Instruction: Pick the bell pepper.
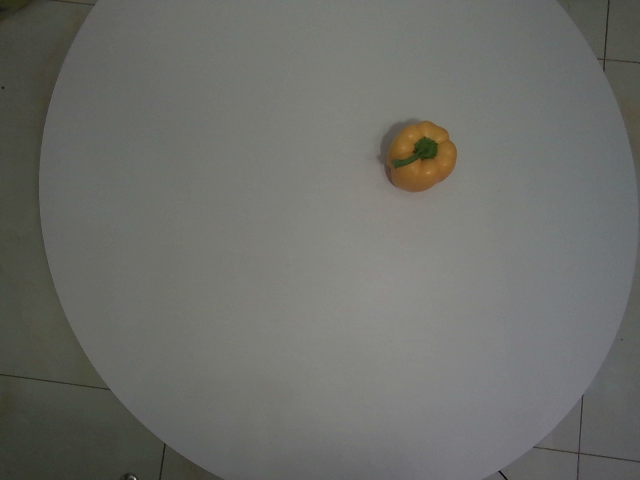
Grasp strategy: vertical